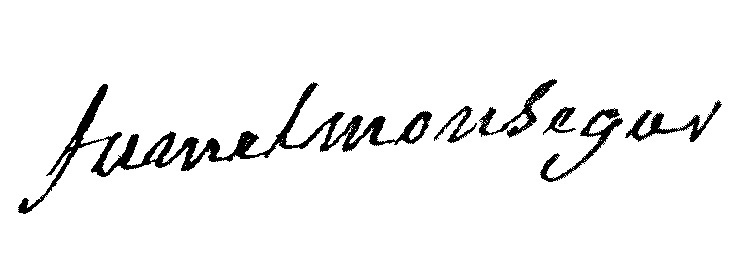
Signature of: philibert henri de fumel de montségur